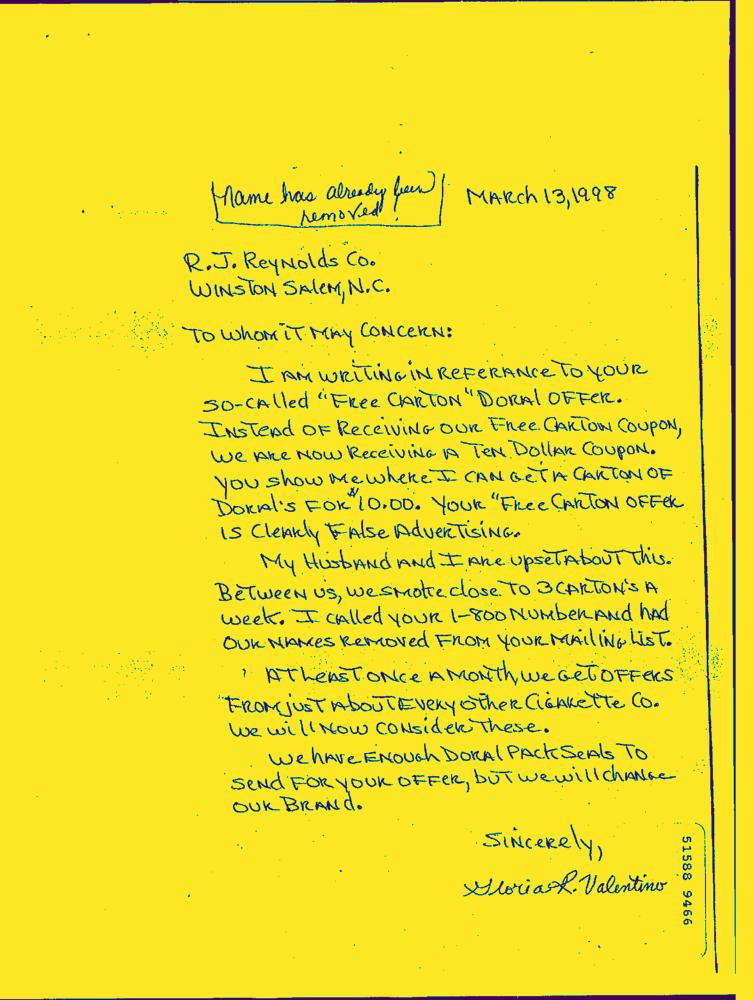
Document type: Hand-Written